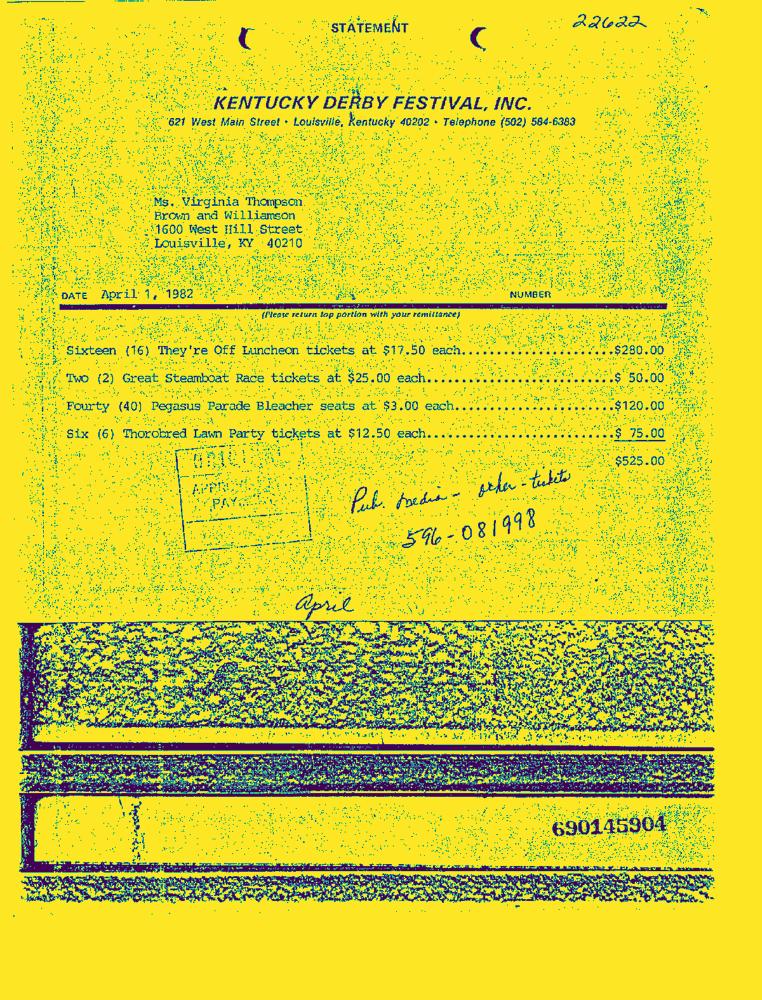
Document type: Invoice-Doc